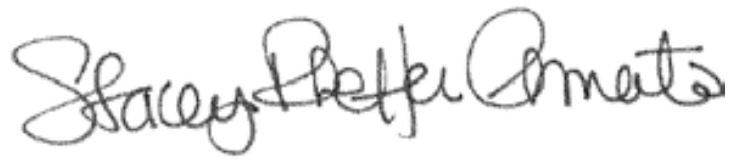
Signature of: stacey pheffer amato